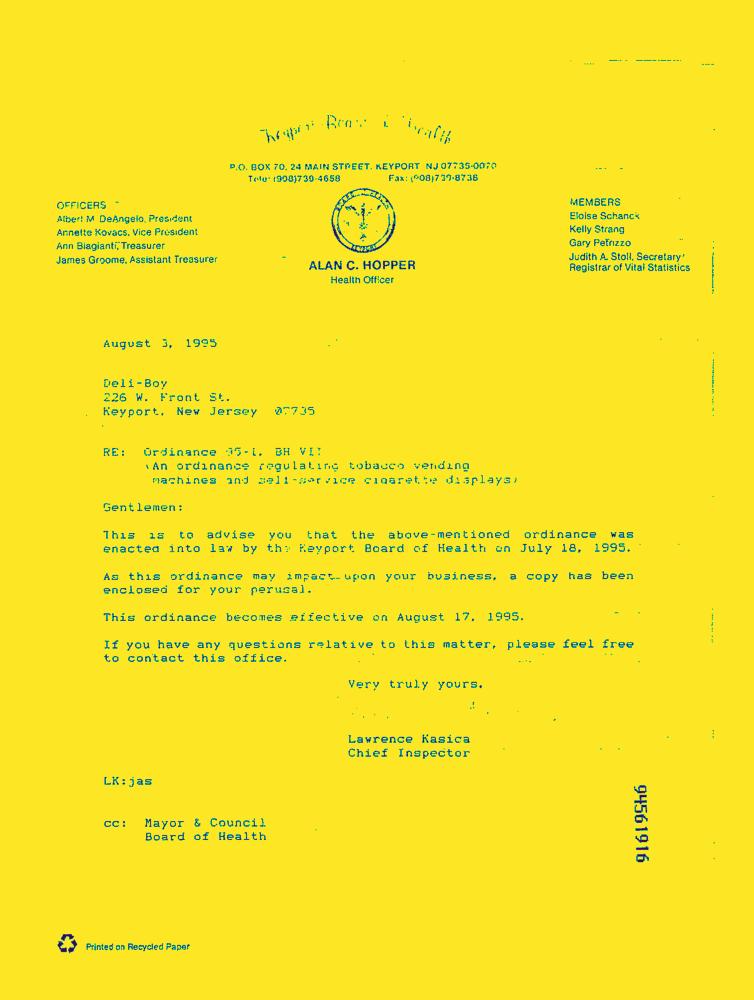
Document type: Letter-Doc